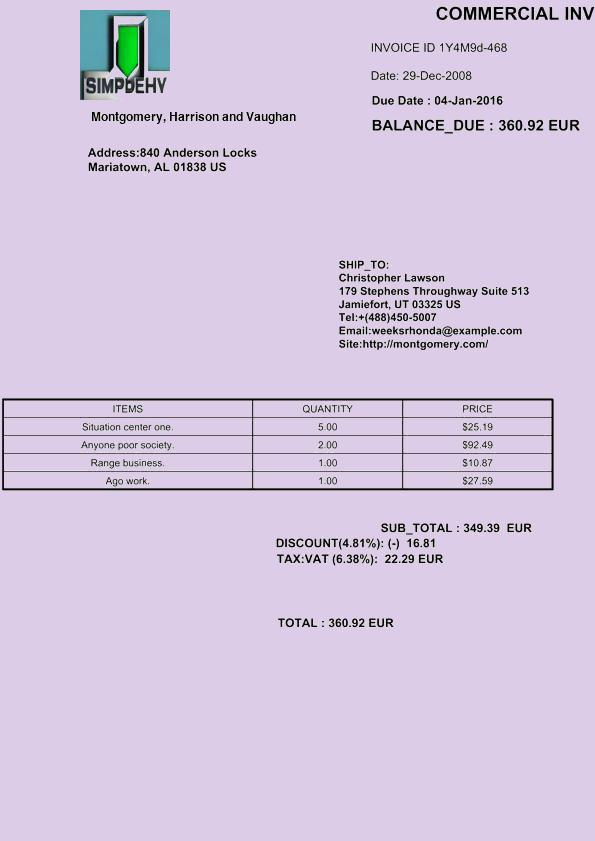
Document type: Invoice